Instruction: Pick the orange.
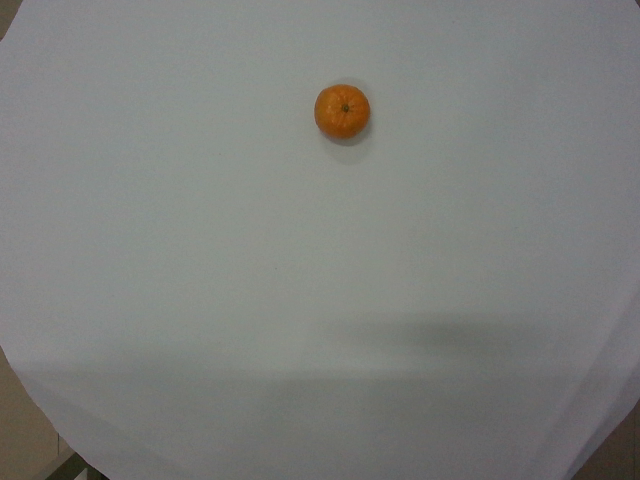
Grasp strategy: vertical